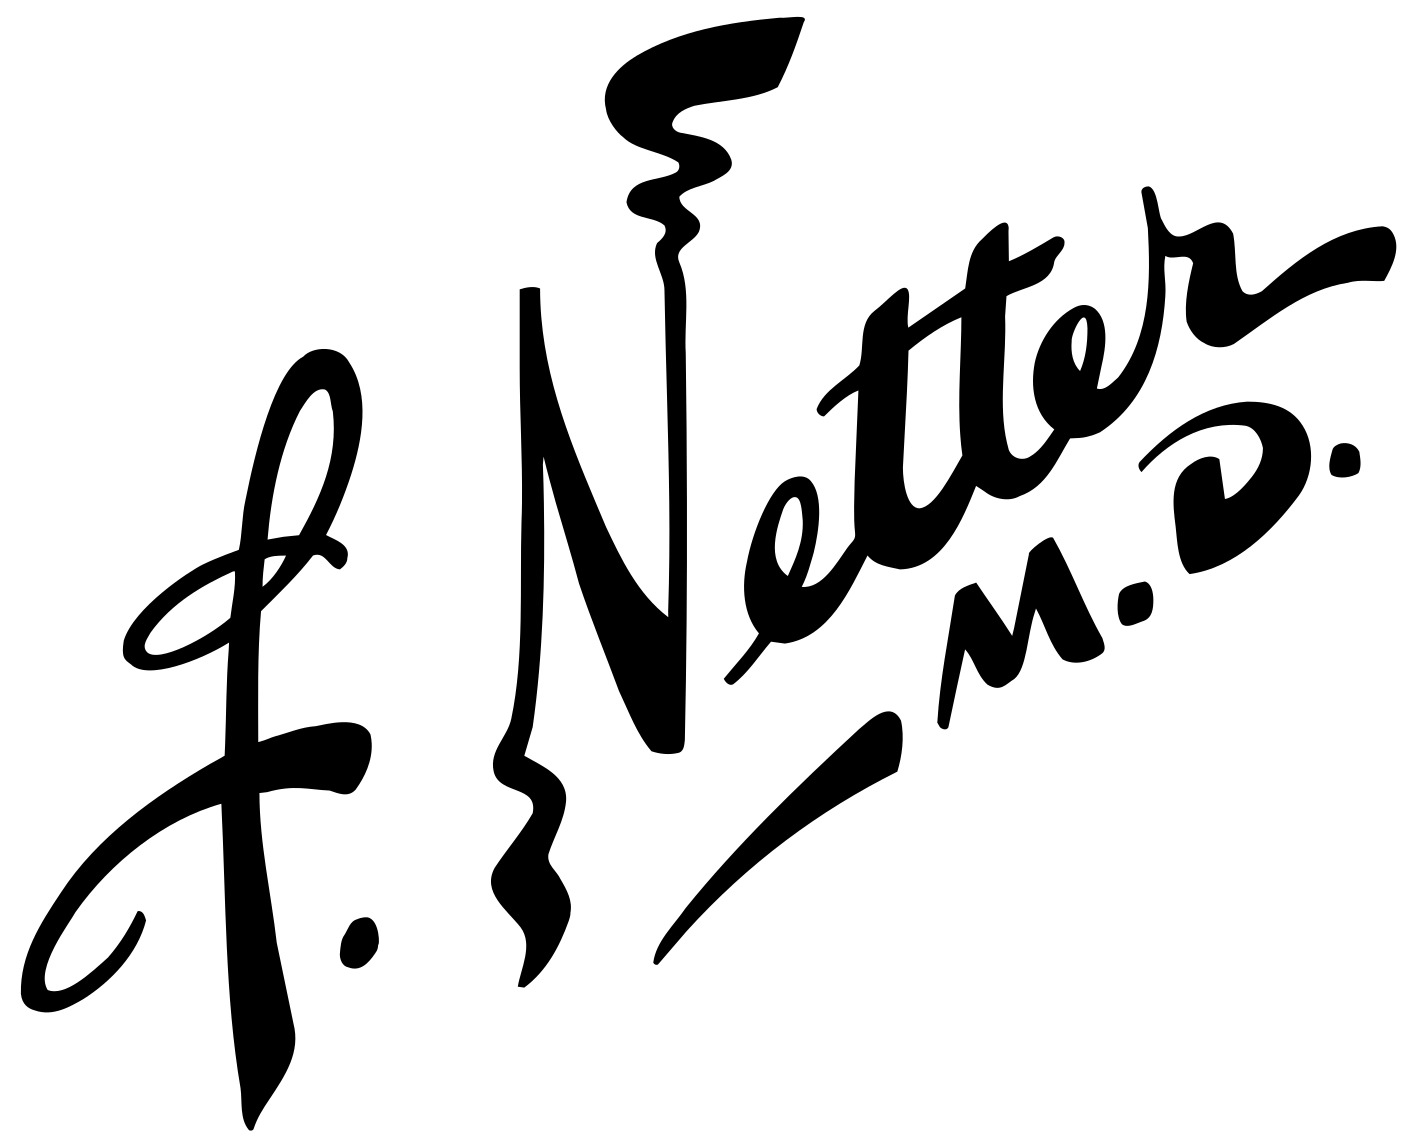
Signature of: frank h netter